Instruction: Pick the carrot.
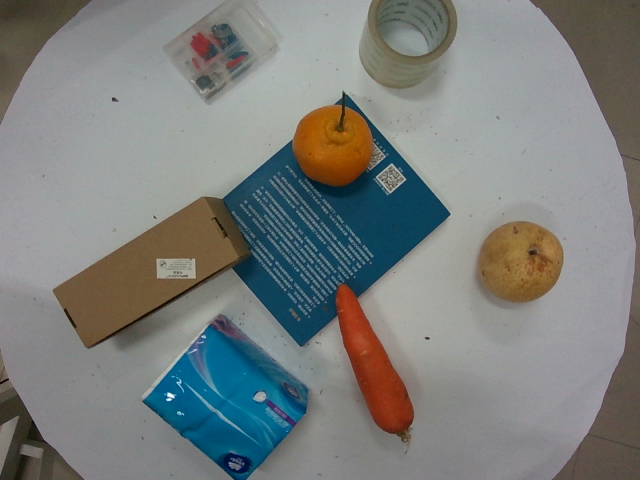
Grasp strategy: vertical